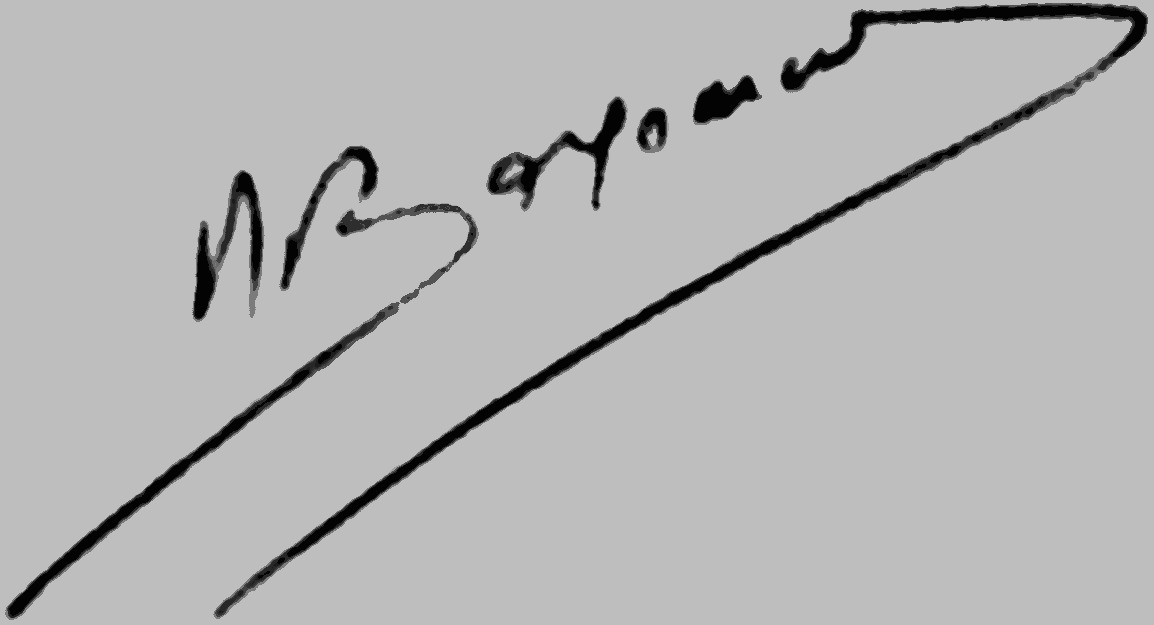
Signature of: madeleine borgomano